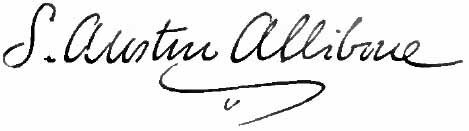
Signature of: samuel austin allibone